Question: What jurisdiction, city, or county is the document associated with?
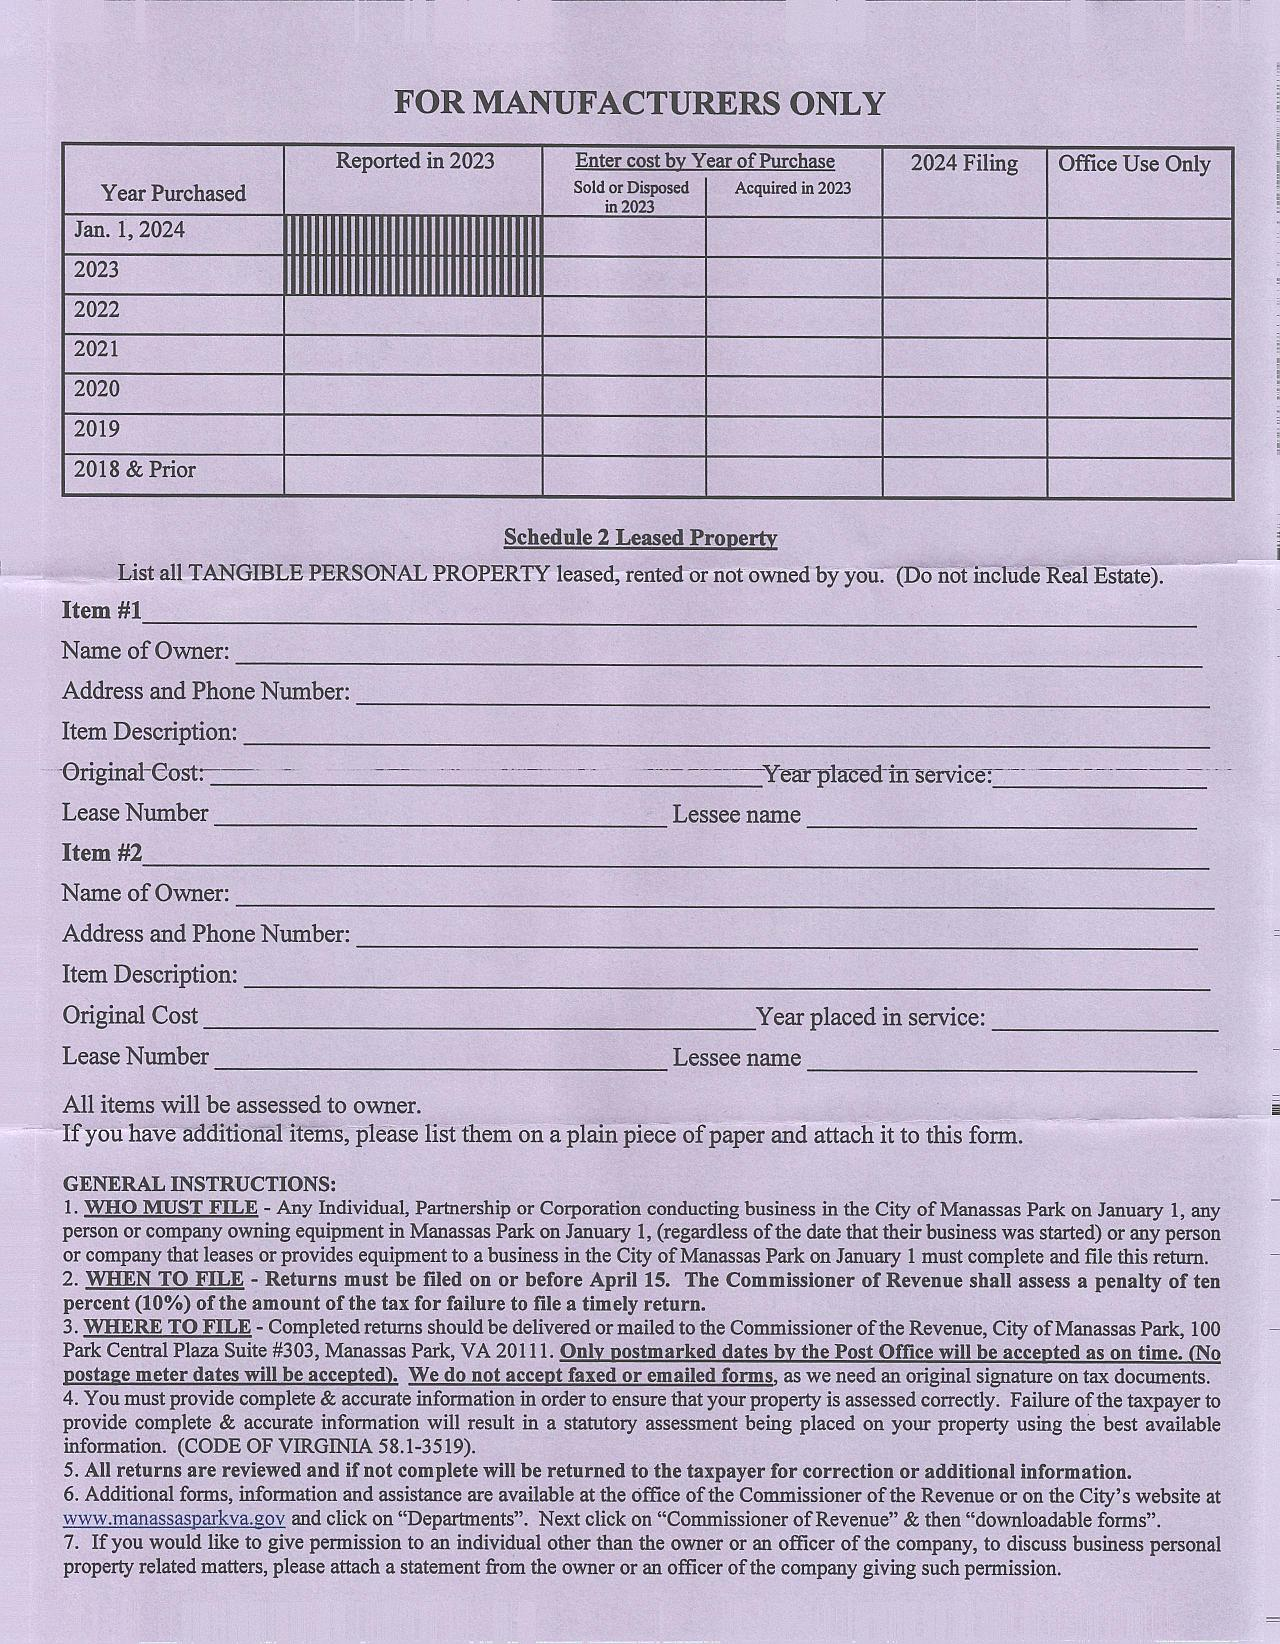
Answer: "Manassas Park"